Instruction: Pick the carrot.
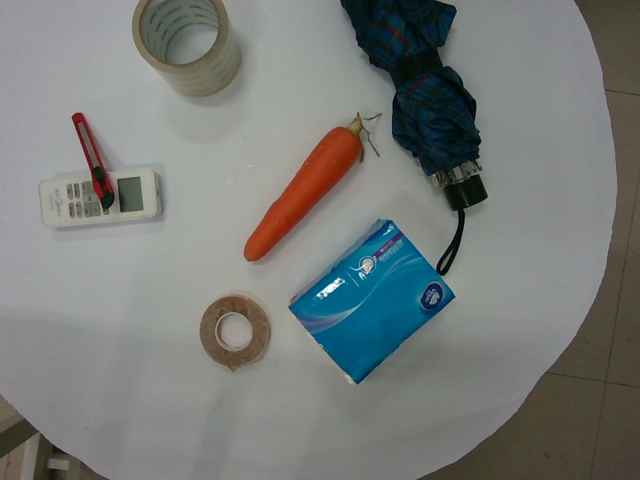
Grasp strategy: vertical